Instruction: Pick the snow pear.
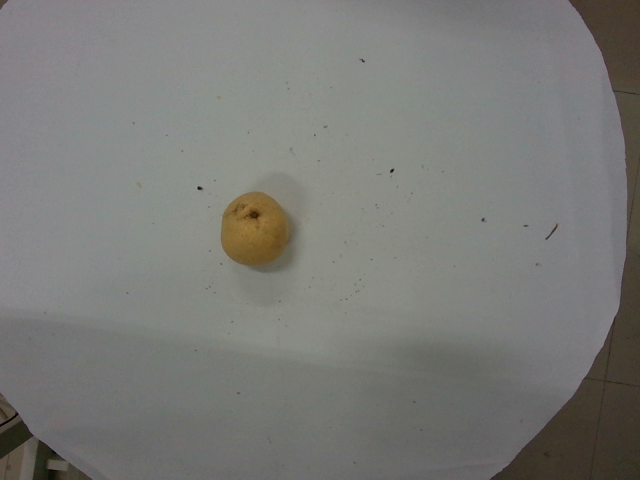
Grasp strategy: vertical